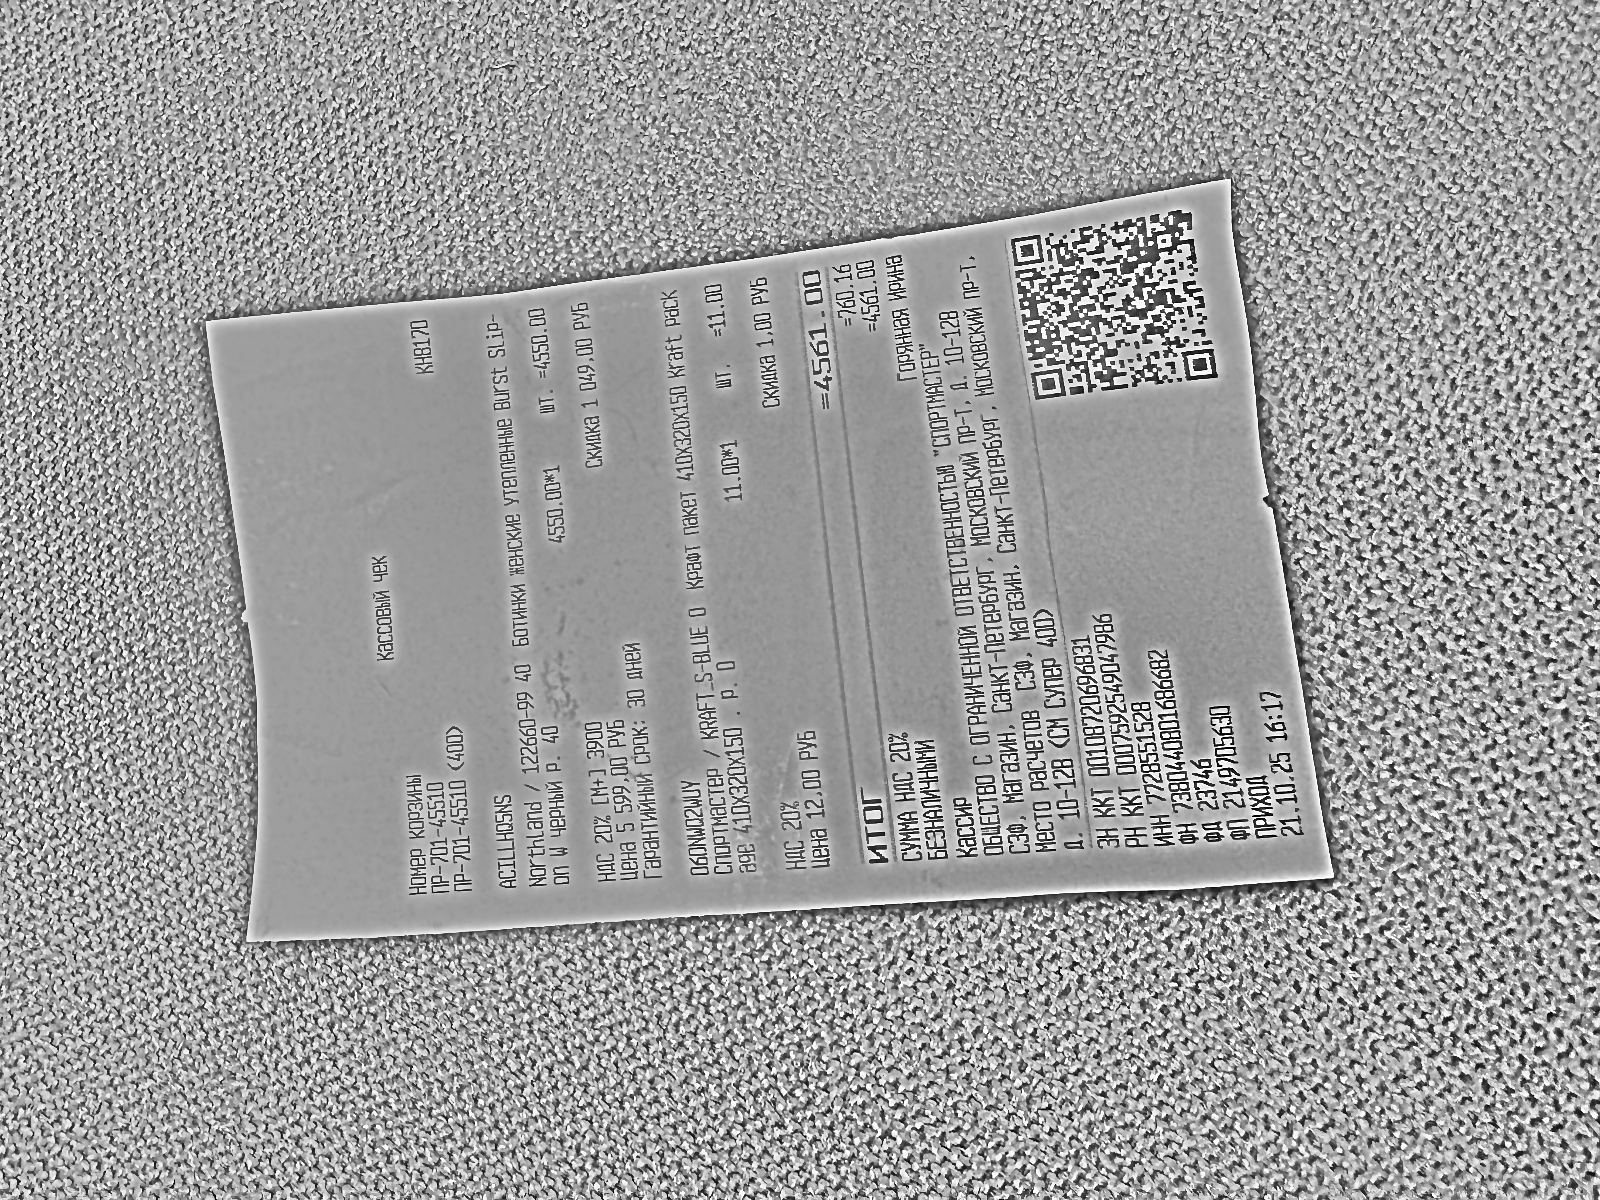
Продавец: Общество с ограниченной ответственностью "Спортмастер"
ИНН: 7728551528
Дата: 21.10.25 16:17
Товары: ACILLHOSNS Northland / 122660-99 40 Ботинки женские утепленные Burst SLip-on W черный р. 40; Спортмастер / KRAFT_S-BLUE 0, Крафт пакет 410x320x150 Kraft pack, аge 410x320x150 р. 0
Количество: 1; 1
Цена: 4550.00; 11.00
Сумма: 4550.00; 11.00
Итого: 4561.00